Patient: Male, age 44
We present the case of a 44-year-old Portuguese man with pulmonary tuberculosis diagnosed two years earlier and treated accordingly for 6 months, and also a history of chronic alcohol-related pancreatitis with pancreatic insufficiency and insulin-dependent diabetes. His medication was Lantus  insulin. Family history was not relevant and there was no other drug use, travelling history or animal contact reported.
The patient presented to the emergency department with a 2-week history of fever (39 oC), dry cough, mucoid rhinorrhea and cervicalgia. Physical examination showed normal mental status and slight dehydration. He was eupneic while breathing room air, SpO2 95%, with no signs of breathing difficulty; normotensive, BP 106/93 mmHg, HR 97 bpm; and febrile (tympanic temperature of 38 oC). Cardiopulmonary auscultation revealed bilateral basal crackles. His abdomen was soft with palpable hepatomegaly. An intense cervicalgia was evident with painful palpation of C4 and C5 spinous processes causing immobilization. There were no neurologic findings on examination.
Laboratory tests showed normocytic normochromic anemia (Hb 13.0 g/dL, MCV 86 fL), raised inflammatory markers (20,600/muL leukocytes, relative neutrophilia (89.9%) and C-reactive protein 20.24 mg/dL), hyperglycemia (301 mg/dL), normal renal and hepatic markers, raised LDH (288 UI/L) and hyponatremia (125 mmol/L).
Chest radiography revealed numerous bilateral nodular hypotransparencies, as well as cavitation on the right middle lobe. Cervical radiography was normal. Community-acquired pneumonia was diagnosed and empiric antimicrobial therapy with amoxicillin/clavulanic acid and azithromycin was started after blood cultures withdrawn. The patient was then admitted to an internal medicine ward.
Diagnostic work-up included several complementary tests summarized in Table 1. A thoracic CT scan showed multiple pulmonary nodular lesions suggestive of metastases. It also identified a juxtapleural nodular condensation on the right lower lobe with spiculated margins and eccentric cavitation, acknowledged as the probable primary tumor. Appreciation of the subdiaphragmatic segments also revealed multiple nodular hypodense liver lesions suggestive of metastatic malignancy with a confluent pattern (Fig. 1). Given the persistence of refractory cervicalgia, a cervical MRI was performed, which suggested secondary epidural infiltration (Fig. 2).
Imaging findings appeared unequivocal, suggesting cancer of unknown primary origin (probable lung) with pulmonary, hepatic and epidural secondary involvement. Nevertheless, the patient's previous history prompted the exclusion of pulmonary tuberculosis. Bronchofibroscopy revealed diffuse inflammatory signs along the mucosa with no evidence of cancer cells or acid-alcohol resistant bacilli (AARB). An abdominal and pelvic CT scan was performed, showing multiple focal hypodense lesions with fluid collections and a peripheral nodular enhancement pattern, typical tomodensitometric findings of liver abscesses (Fig. 3).
The patient remained on empiric antimicrobial treatment and, within a few days, his fever resolved, his cervicalgia significantly improved, and inflammatory biomarkers continuously decreased. Four weeks after admission, following discussion with Radiology, a thoracic CT scan was performed for subsequent biopsy of one of the pulmonary lesions. However, tomographic re-evaluation showed undeniable reduction in the number and volume of pulmonary nodules, with stability of the liver abscesses (Fig. 4). In light of these findings, a biopsy was not performed.
This tomographic evolution thus revealed the true inflammatory/infectious nature of those pulmonary lesions, contradicting the initial hypothesis. Concurrently, the blood cultures withdrawn at admission became positive for K. pneumoniae, also isolated in bronchoalveolar lavage. Considering the clinical evolution and the microbiological isolates, a diagnosis of K. pneumoniae primary liver abscess with metastatic infection - best known in the literature as Klebsiella pneumoniae invasive syndrome - was made. As expected, the antibiotic susceptibility test proved the strain to be sensitive to most antibiotics (Table 2). Hence, azithromycin was stopped, while amoxicillin/clavulanic acid were continued. The patient continued to improve under antimicrobial therapy and was discharged after 6 weeks of treatment. Follow-up imaging studies showed outstanding improvement.
Keywords: klebsiella pneumoniae, invasive syndrome, liver abscess
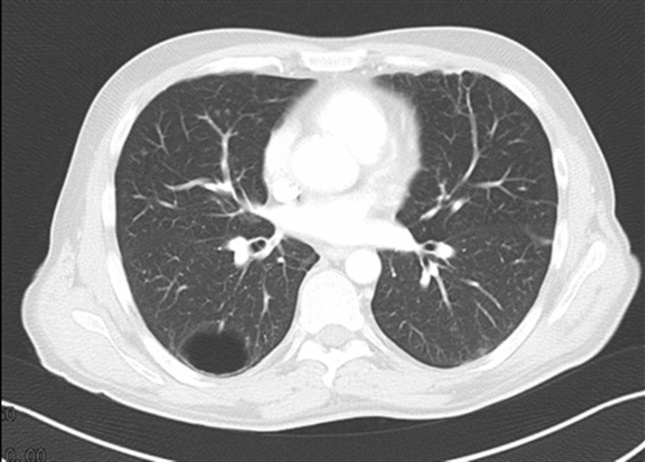
Image caption: Thoracic CT: 4th-week follow-up with unequivocal reduction in both number and volume of nodular pulmonary lesions.